Question: What is the potential diagnosis?
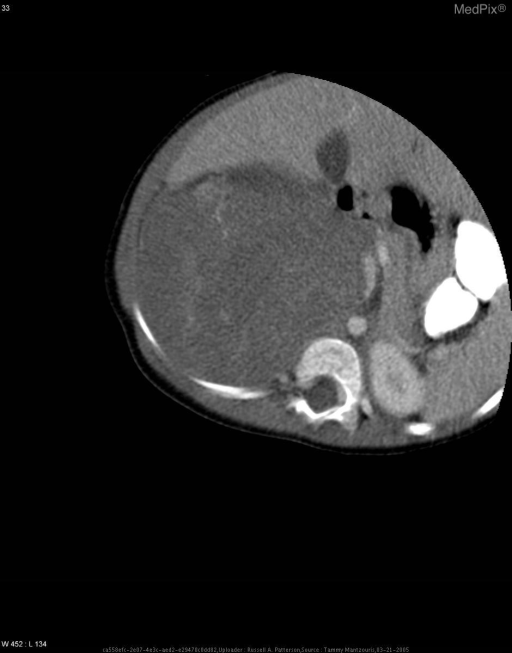
Answer: The possible diagnosis includes Wilms’ tumor
Clear cell sarcoma
Mesoblastic nephroma
Nephroblastomatosis
Neuroblastoma
Complex teratoma
Cystic renal dysplasia.